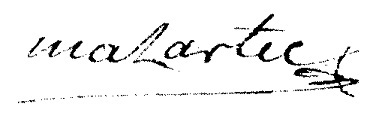
Signature of: jean malartic